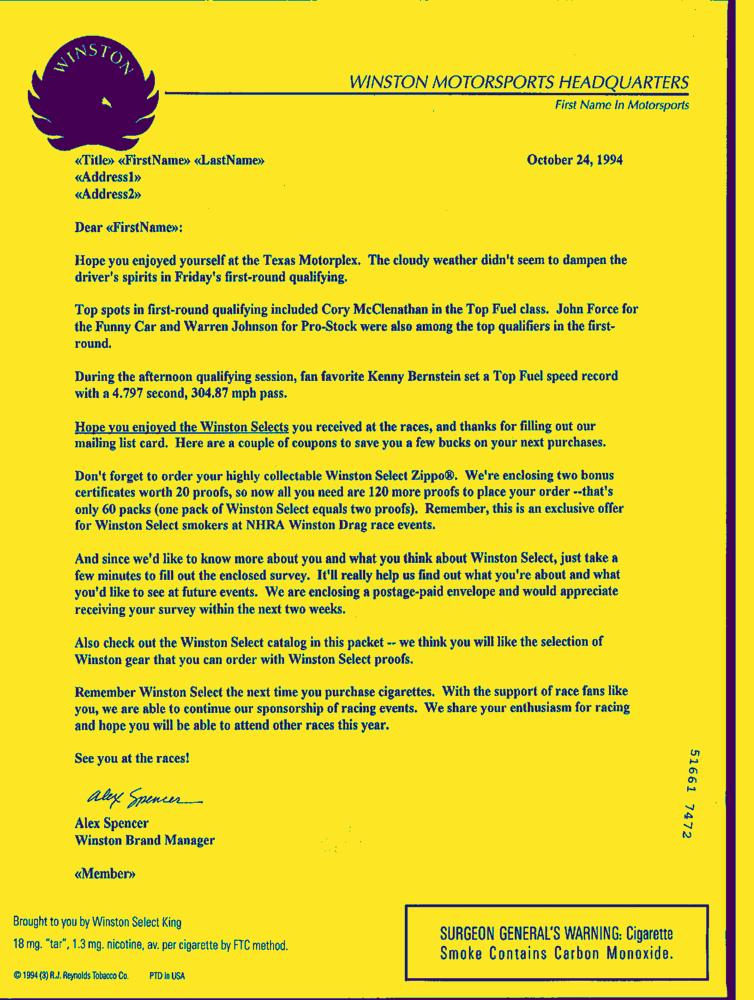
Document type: Letter-Doc